Question: What could the diagnosis suggest?
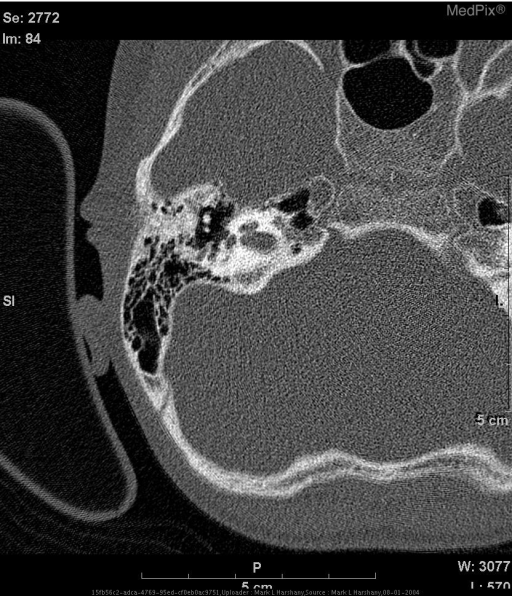
Answer: The possible diagnosis includes Mondini Deformity.
Large vestibular aqueduct syndrome (can be isolated only to vestibular aqueduct or can be associated with cochlear and vestibular dysplasia)
Cochlear hypoplasia (associated with one large cavity between coclea and vestibule)
Michel's Aplasia (complete lack of formation.  Cock's Deformity).
Pendred syndrome..